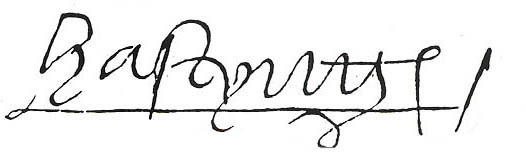
Signature of: william hastings 1st baron hastings